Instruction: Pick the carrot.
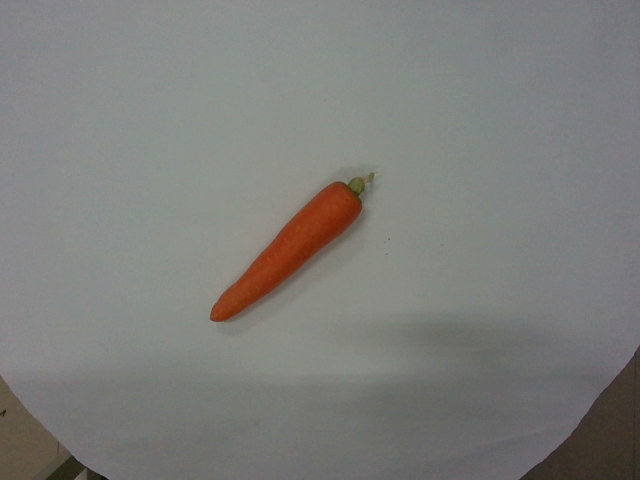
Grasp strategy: vertical